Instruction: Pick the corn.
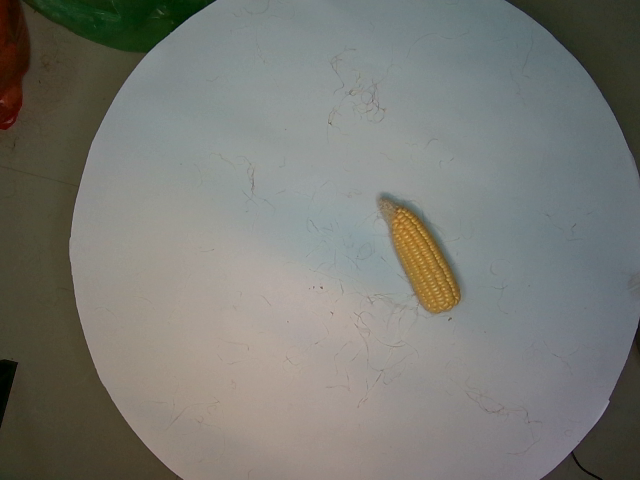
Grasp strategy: vertical